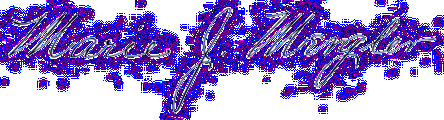
Signature of: marie j mergler